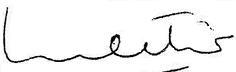
Signature of: maría josé lubertino